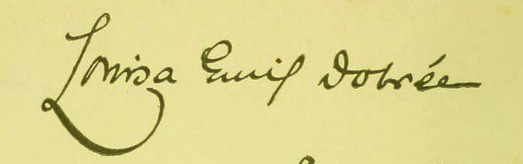
Signature of: louisa emily dobrée